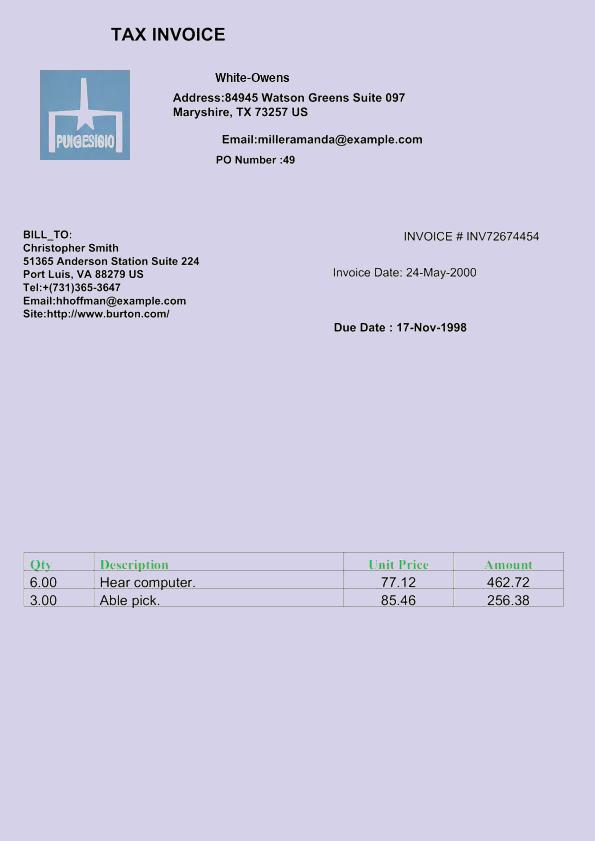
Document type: Invoice